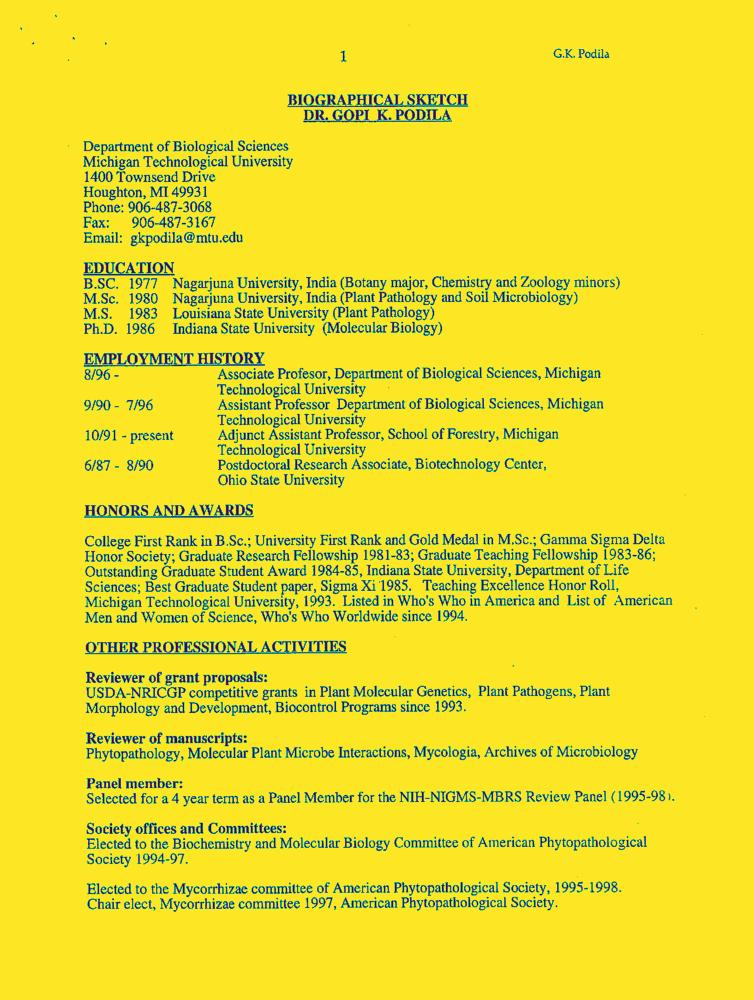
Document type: Resume-Doc